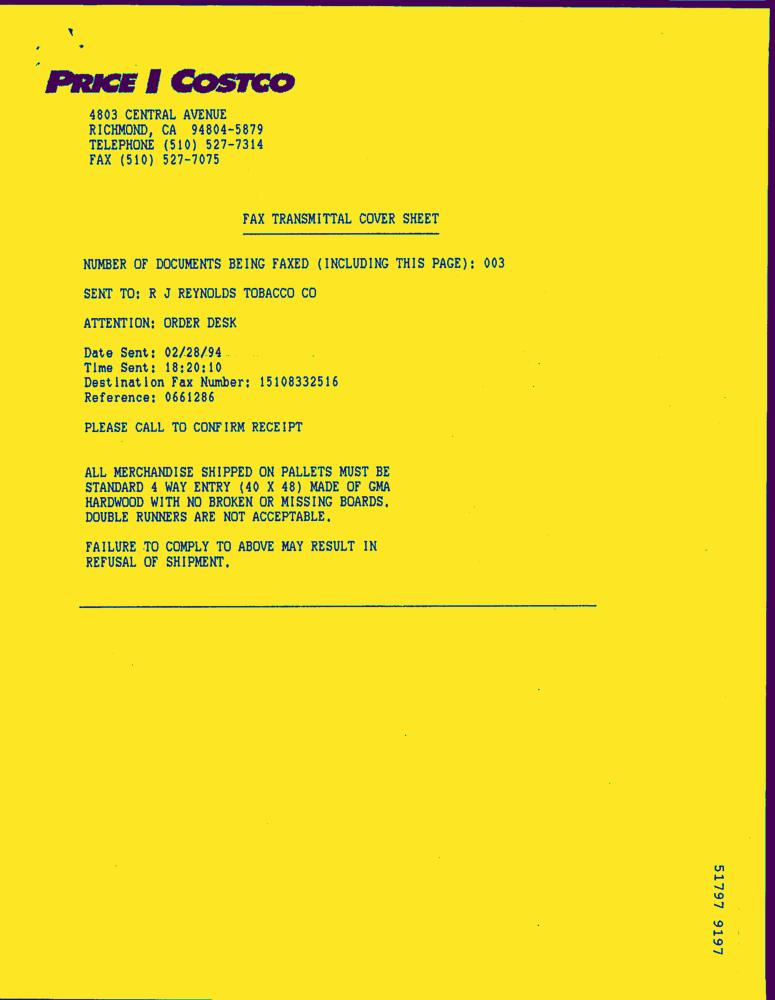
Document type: Invoice-Doc